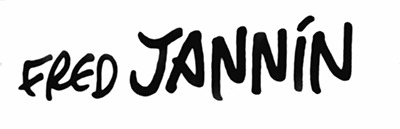
Signature of: frédéric jannin